Question: What might the diagnosis be?
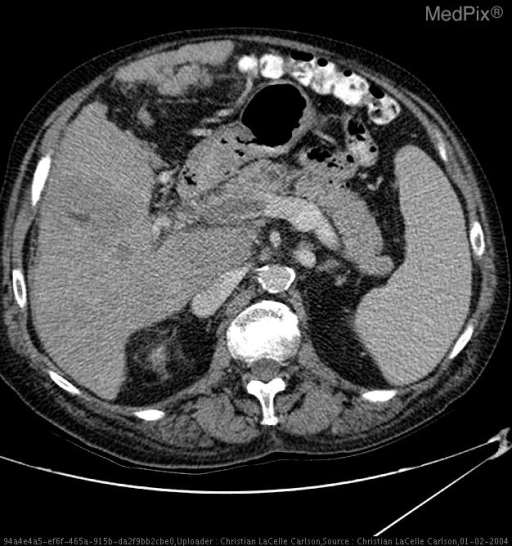
Answer: The possible diagnosis includes Idiopathic, portal vein invasion or compression by tumor, post operative (splenectomy, transplant), blood dyscrasias, coagulopathies, sepsis, pylephlebitis, pancreatitis, cholangitis, suppurative lymphadenitis, cirrhosis, and portal hypertention..